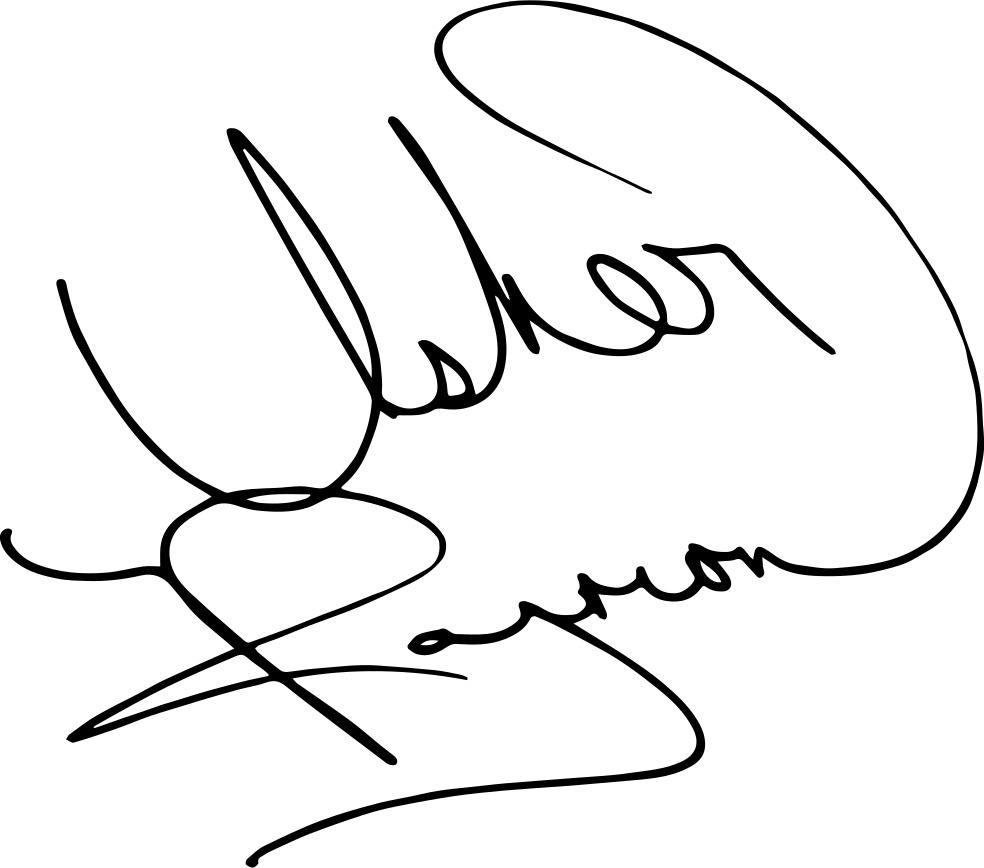
Signature of: usher